Please extract the written amount, numerical amount, recipient's name, date on the cheque, and the bank's name from the image.
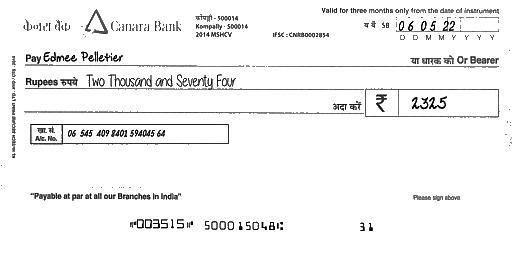
amt_in_words: Two Thousand and Seventy Four
amt_in_figures: 2325
payee_name: Edmee Pelletier
bank_name: Canara Bank
cheque_date: 06/05/22